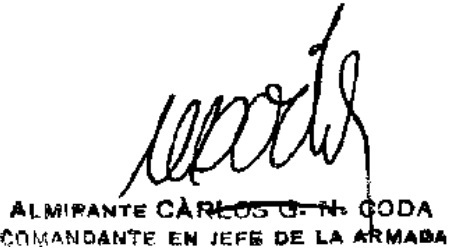
Signature of: carlos coda